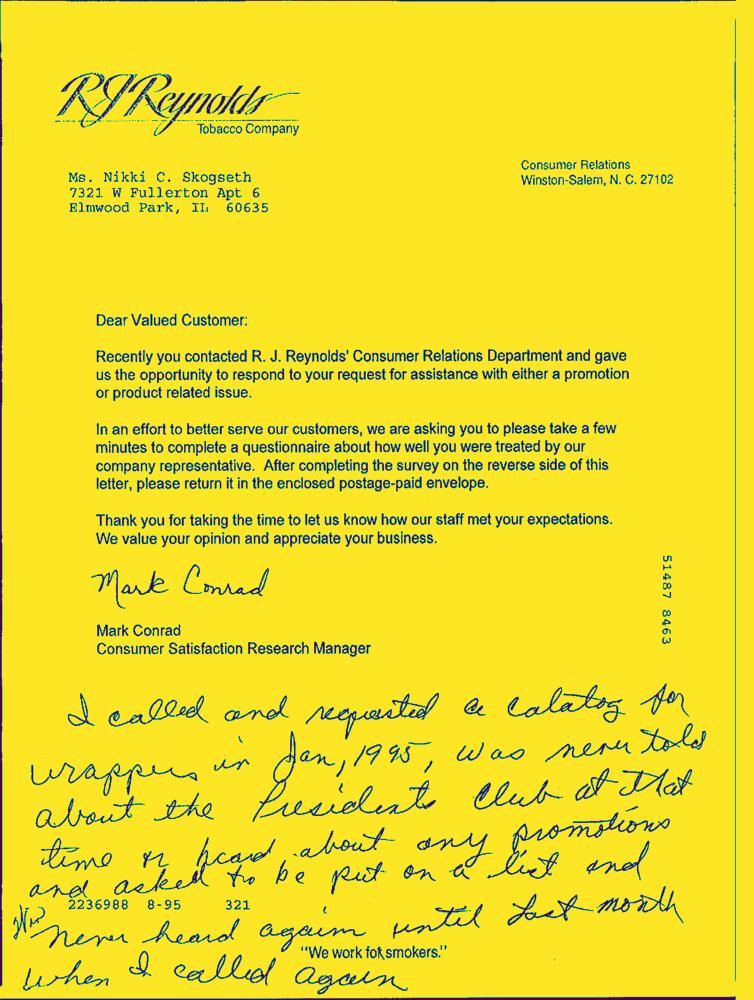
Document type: Hand-Written